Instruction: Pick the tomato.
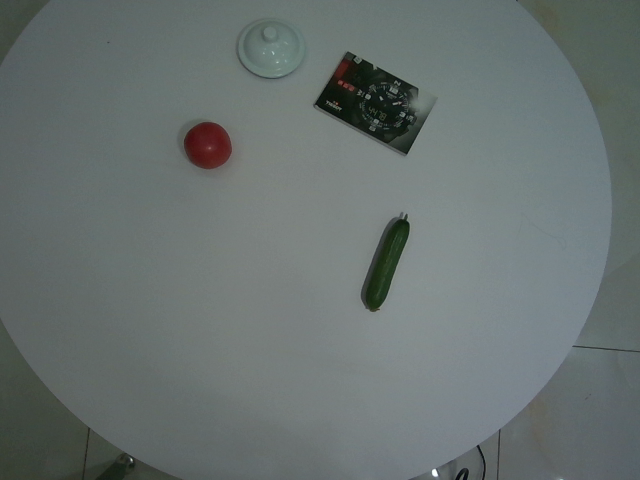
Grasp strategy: vertical